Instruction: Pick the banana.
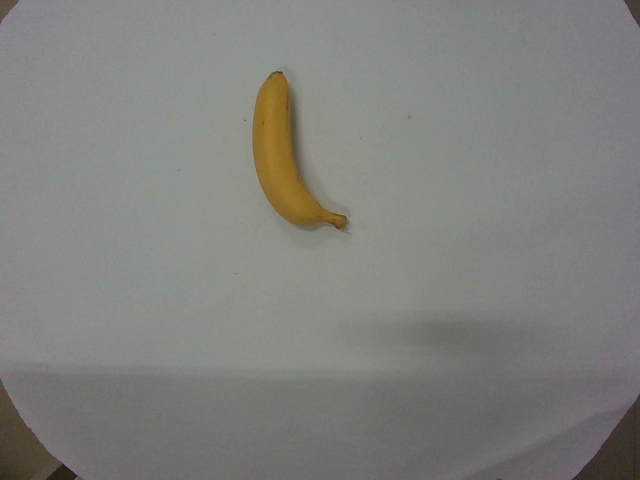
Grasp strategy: vertical